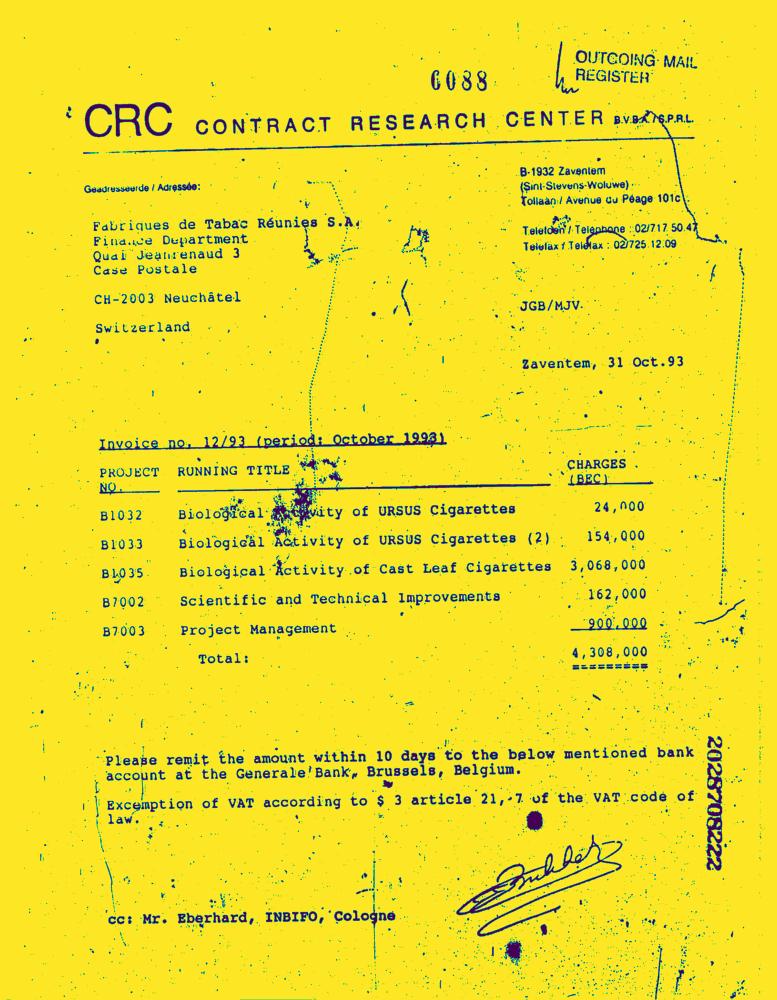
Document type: Invoice-Doc